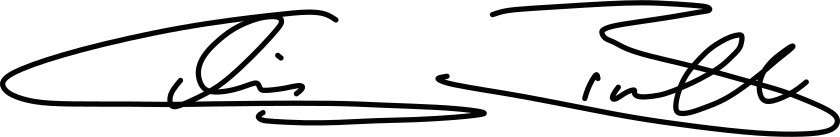
Signature of: calvin ball iii